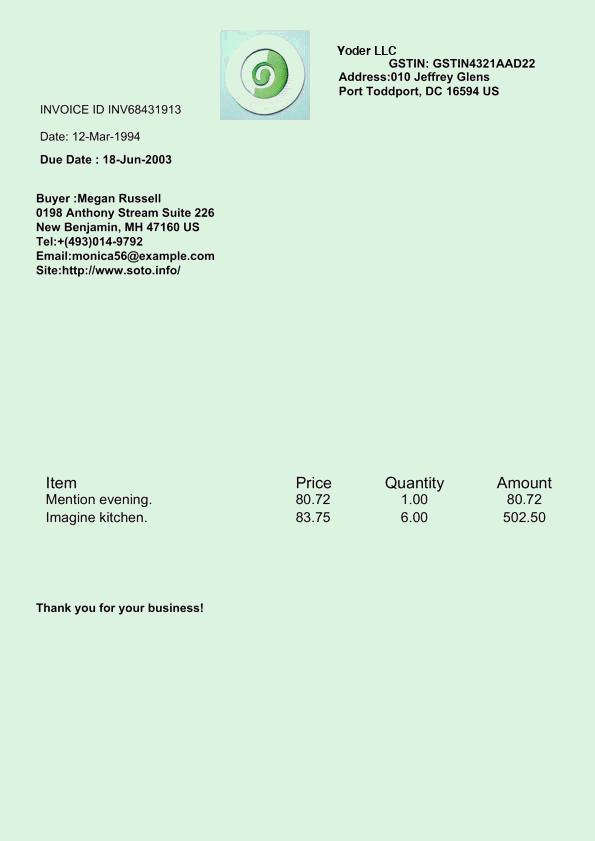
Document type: Invoice